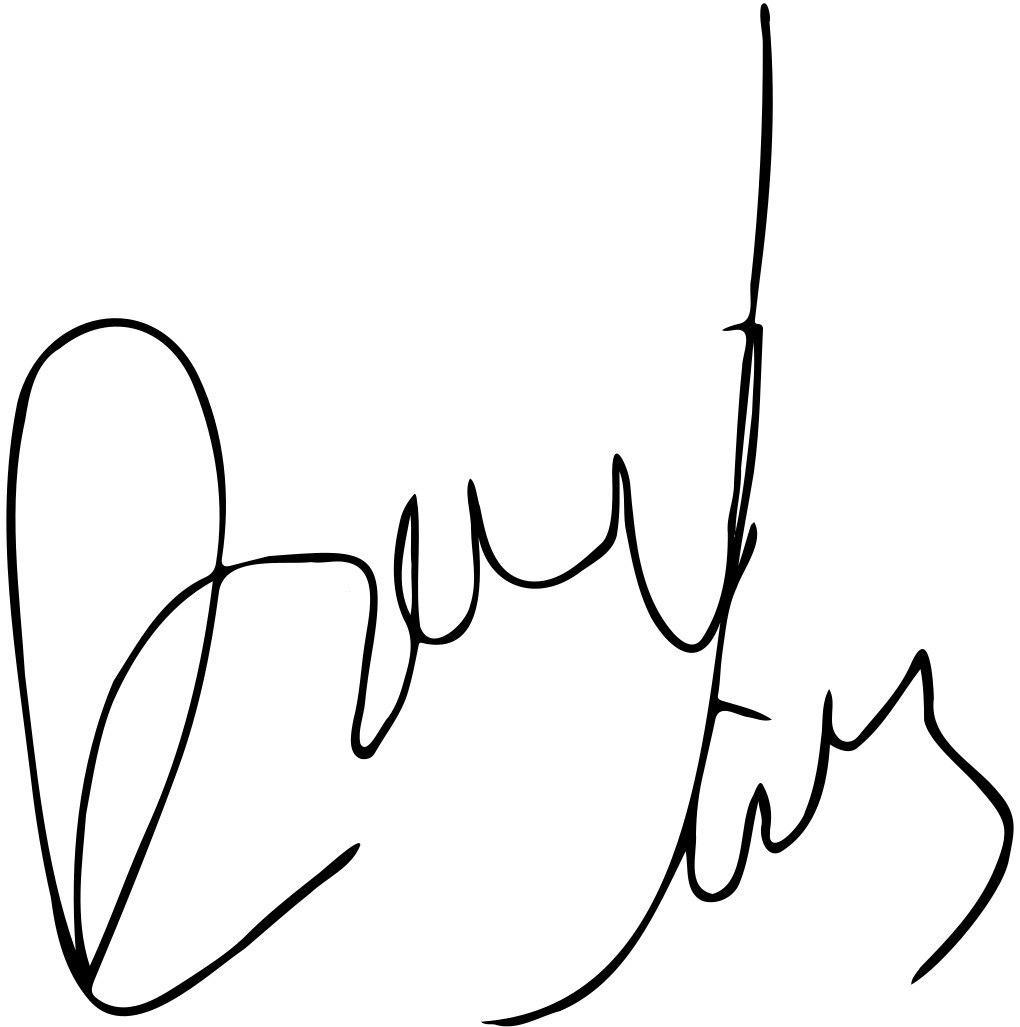
Signature of: irene sáez